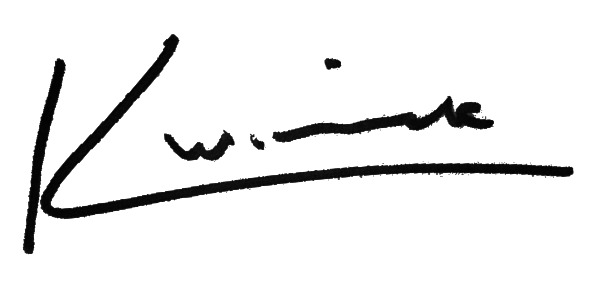
Signature of: katheryn winnick